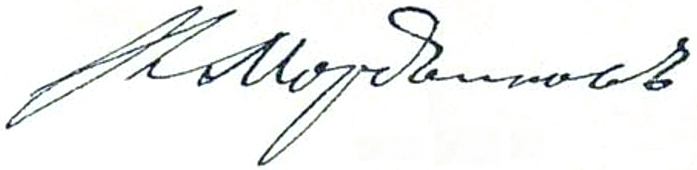
Signature of: nikolay mordvinov